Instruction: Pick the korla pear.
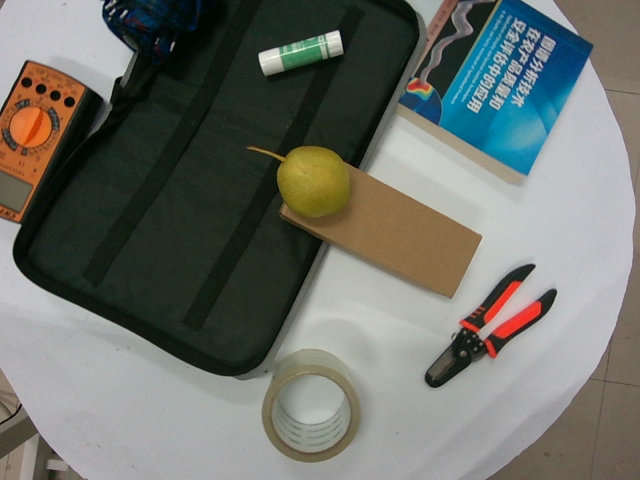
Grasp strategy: vertical